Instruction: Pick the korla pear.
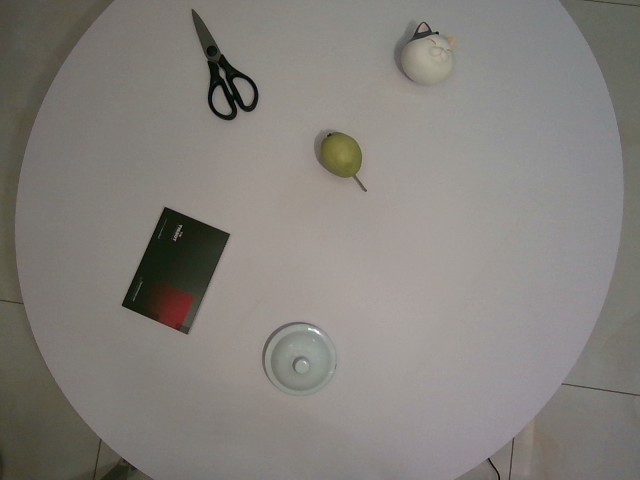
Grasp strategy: vertical